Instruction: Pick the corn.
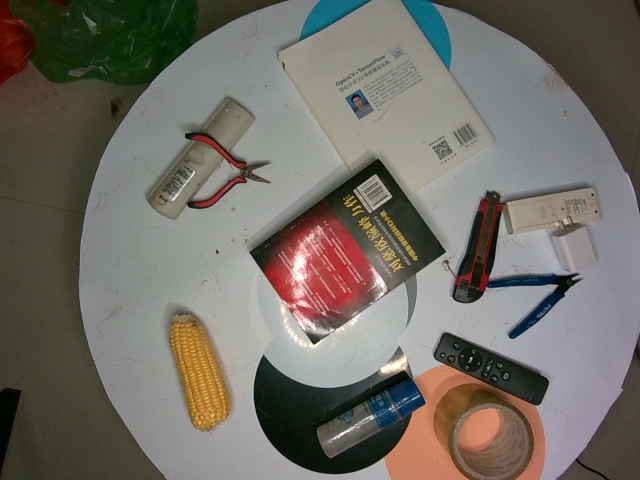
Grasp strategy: vertical